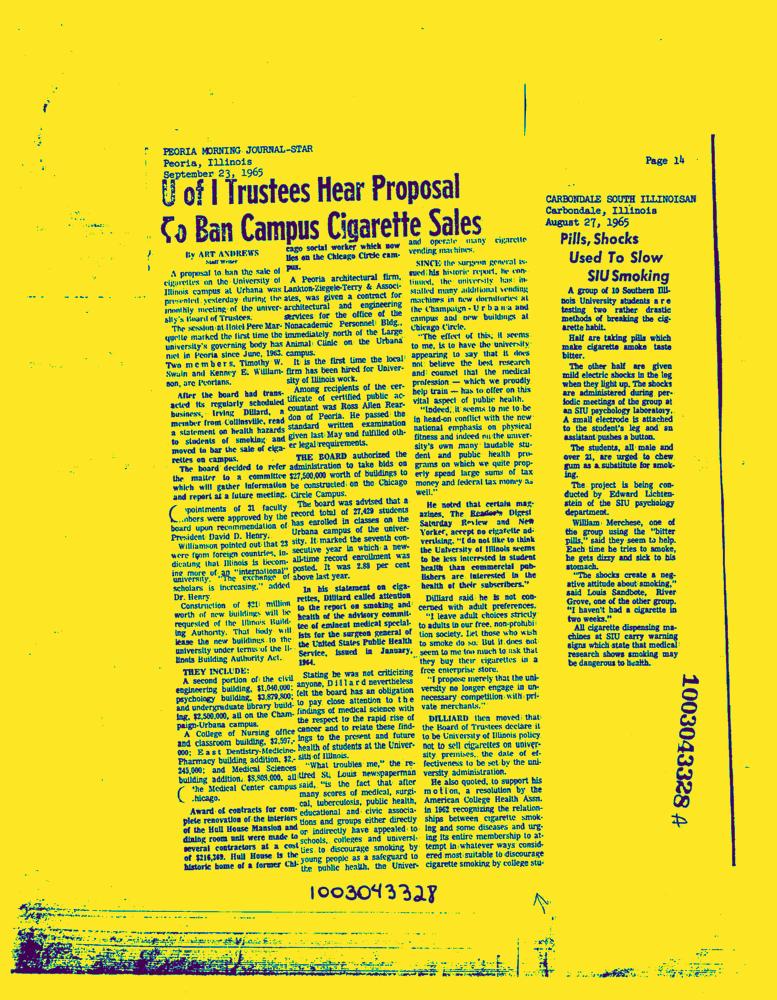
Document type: News-Article